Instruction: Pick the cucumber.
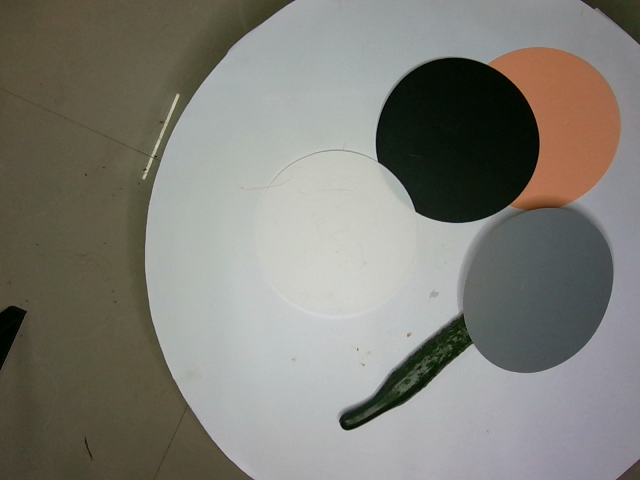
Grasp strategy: vertical